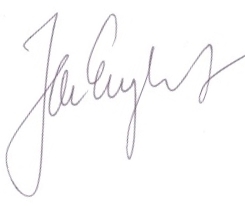
Signature of: jan englert